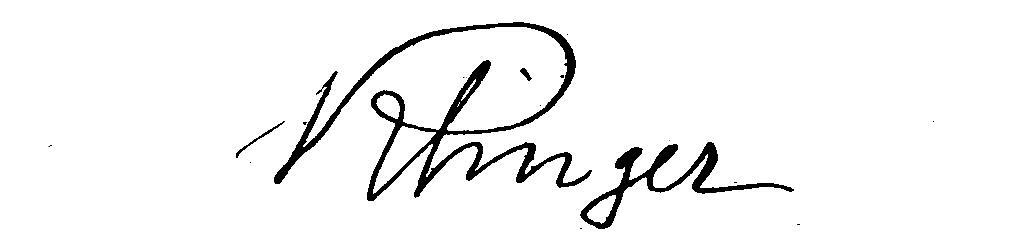
Signature of: zygmunt klinger